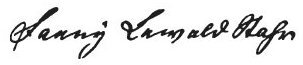
Signature of: fanny lewald